Question: What is the filing due date as per the document?
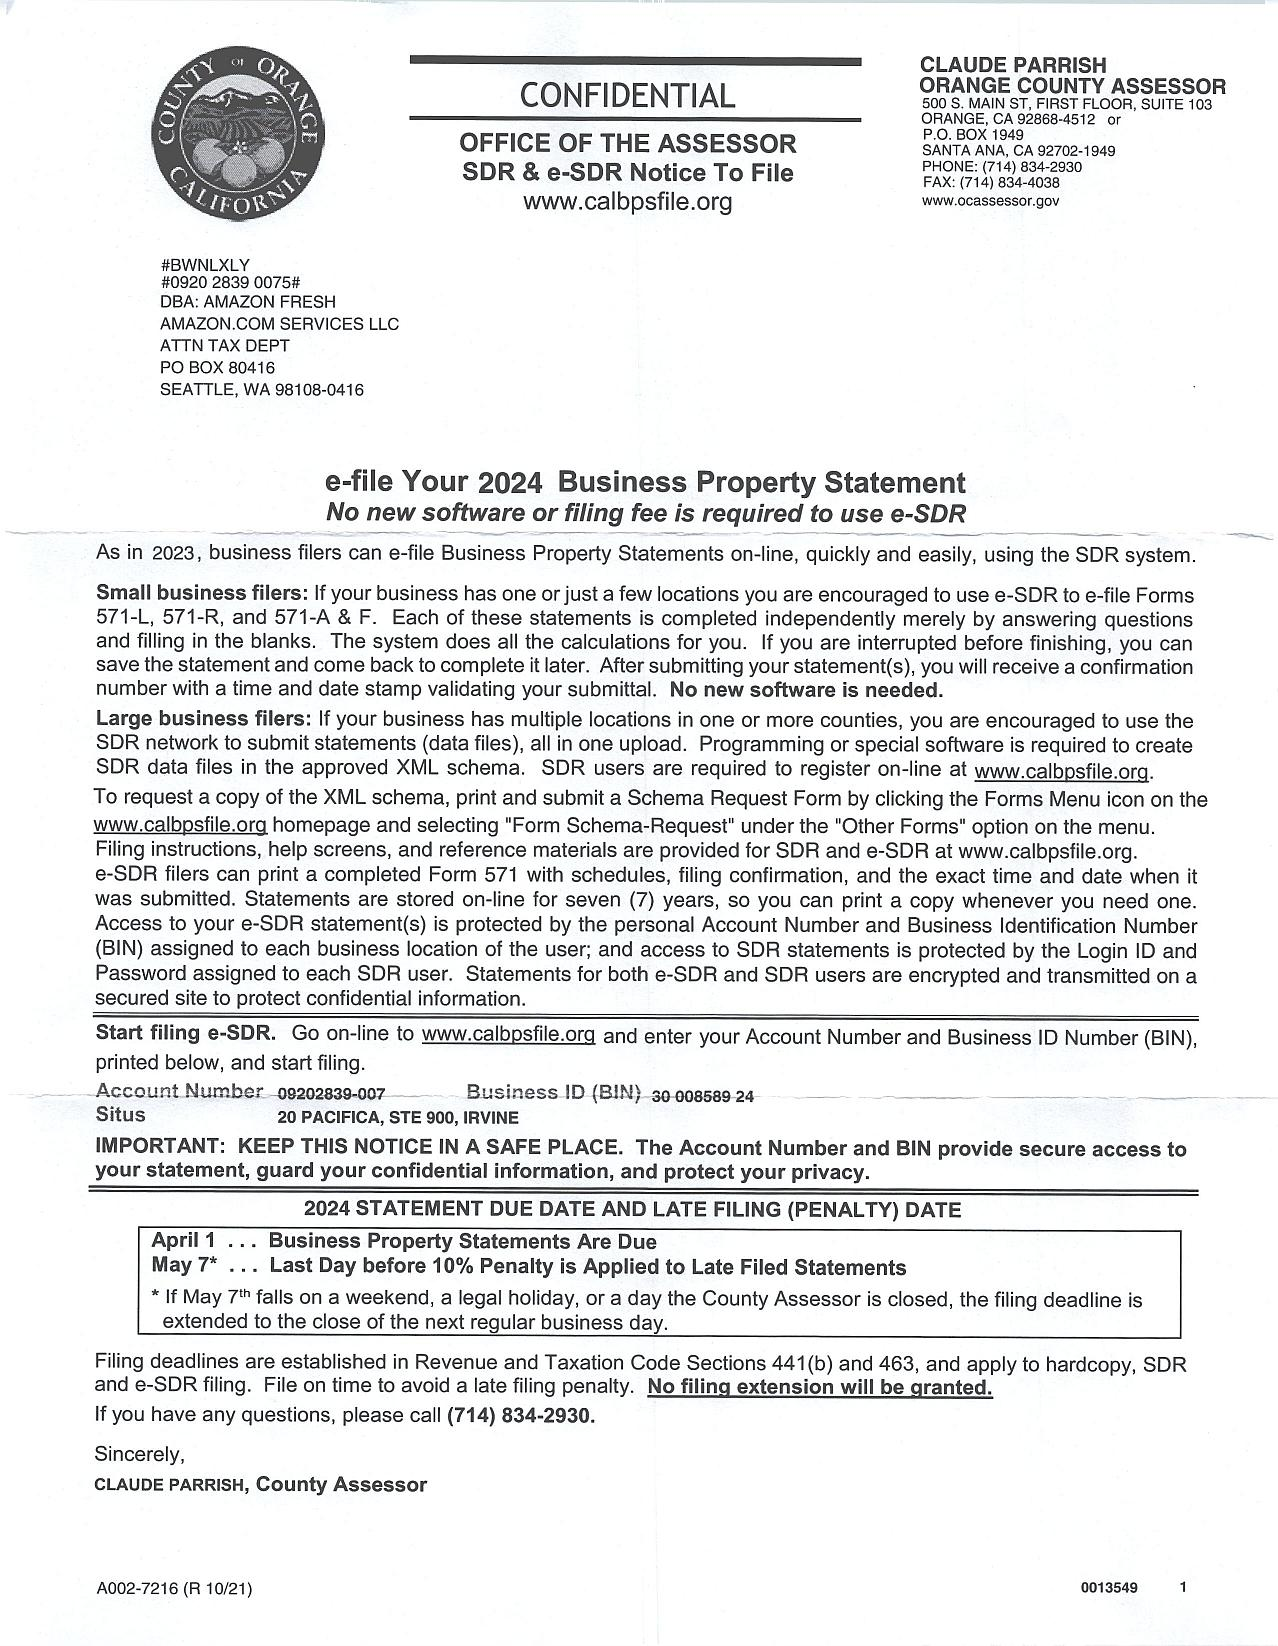
Answer: "1-Apr"